Question: What do the imaging results show?
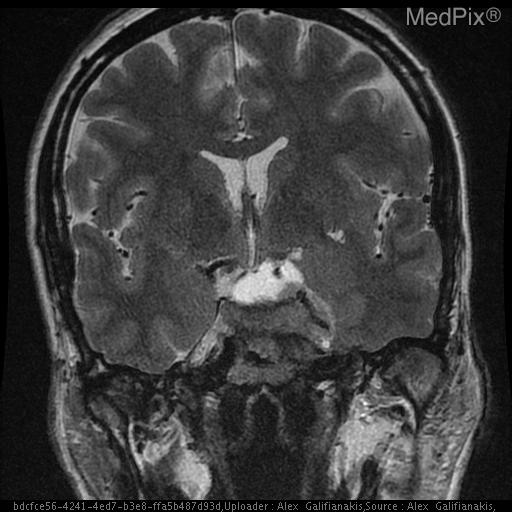
Answer: The imaging shows Avidly enhancing suprasellar mass distinct from the pituitary measuring approximately 3.3 x 2.5 x 3.5 cm. The mass surrounds the left cavernous internal carotid artery extending into the medial aspect of the right cavernous sinus.

The tumor extends anteriorly to the left orbital apex.  There is suprasellar and pontine cistern extension also coursing along the posterior margin of the majority of the clivus. There is posterior extension of the mass surrounding the left 5th cranial nerve involving Meckel's cave as well as surrounding the cisternal portion of the 5th cranial nerve. The mass extends to but not definitely within the left foramen ovale involving the left foramen rotundum as well. The mass abuts the left margin of the basilar artery and the left anterior margin of the mid brain. It extends into the posterior-superior aspect of the sphenoid sinus as well.

A fluid intensity, non-enhancing structure is seen along the posterior margin of the above described mass filling the superior pontine cistern with extension into the left suprasellar cistern measuring 2.3x1.5x1.2 cm. The mass involves the left cavernous sinus, surrounds the carotid, and extends forward to the orbital apex, and backward to the tentorium and clivus..